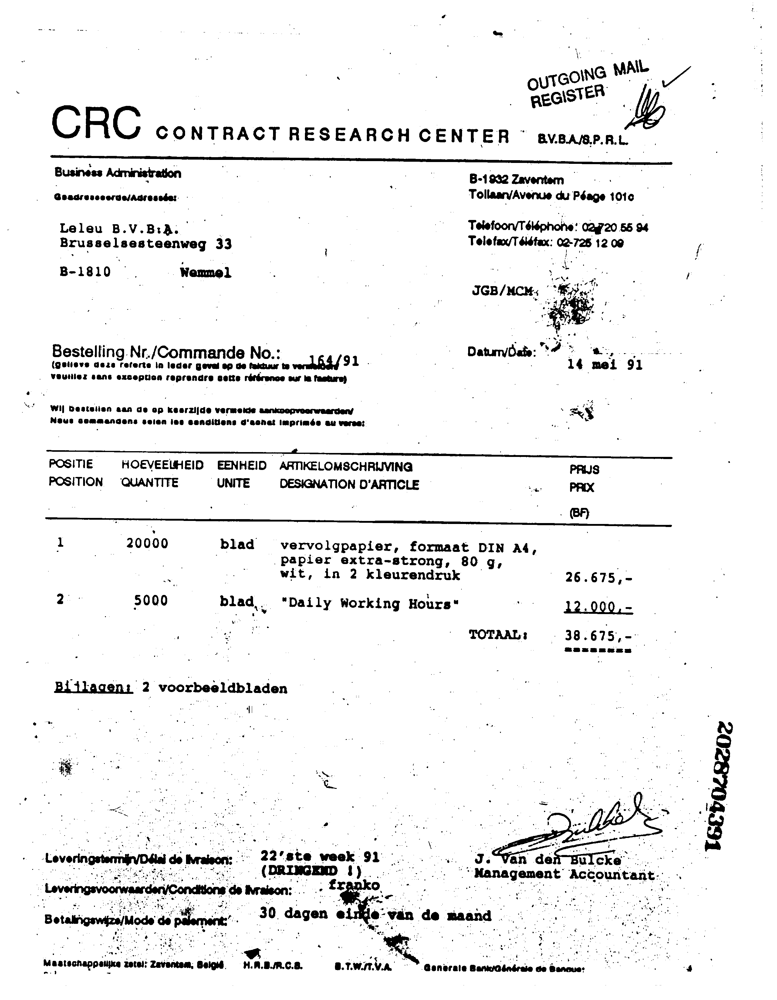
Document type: Invoice